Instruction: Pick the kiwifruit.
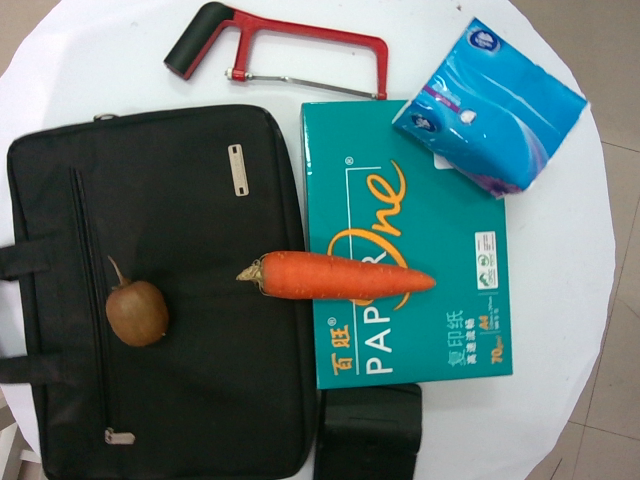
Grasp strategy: vertical